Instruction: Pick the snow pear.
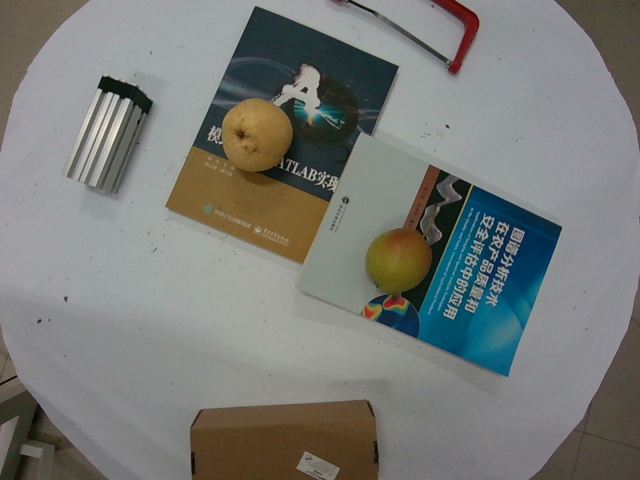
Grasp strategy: vertical